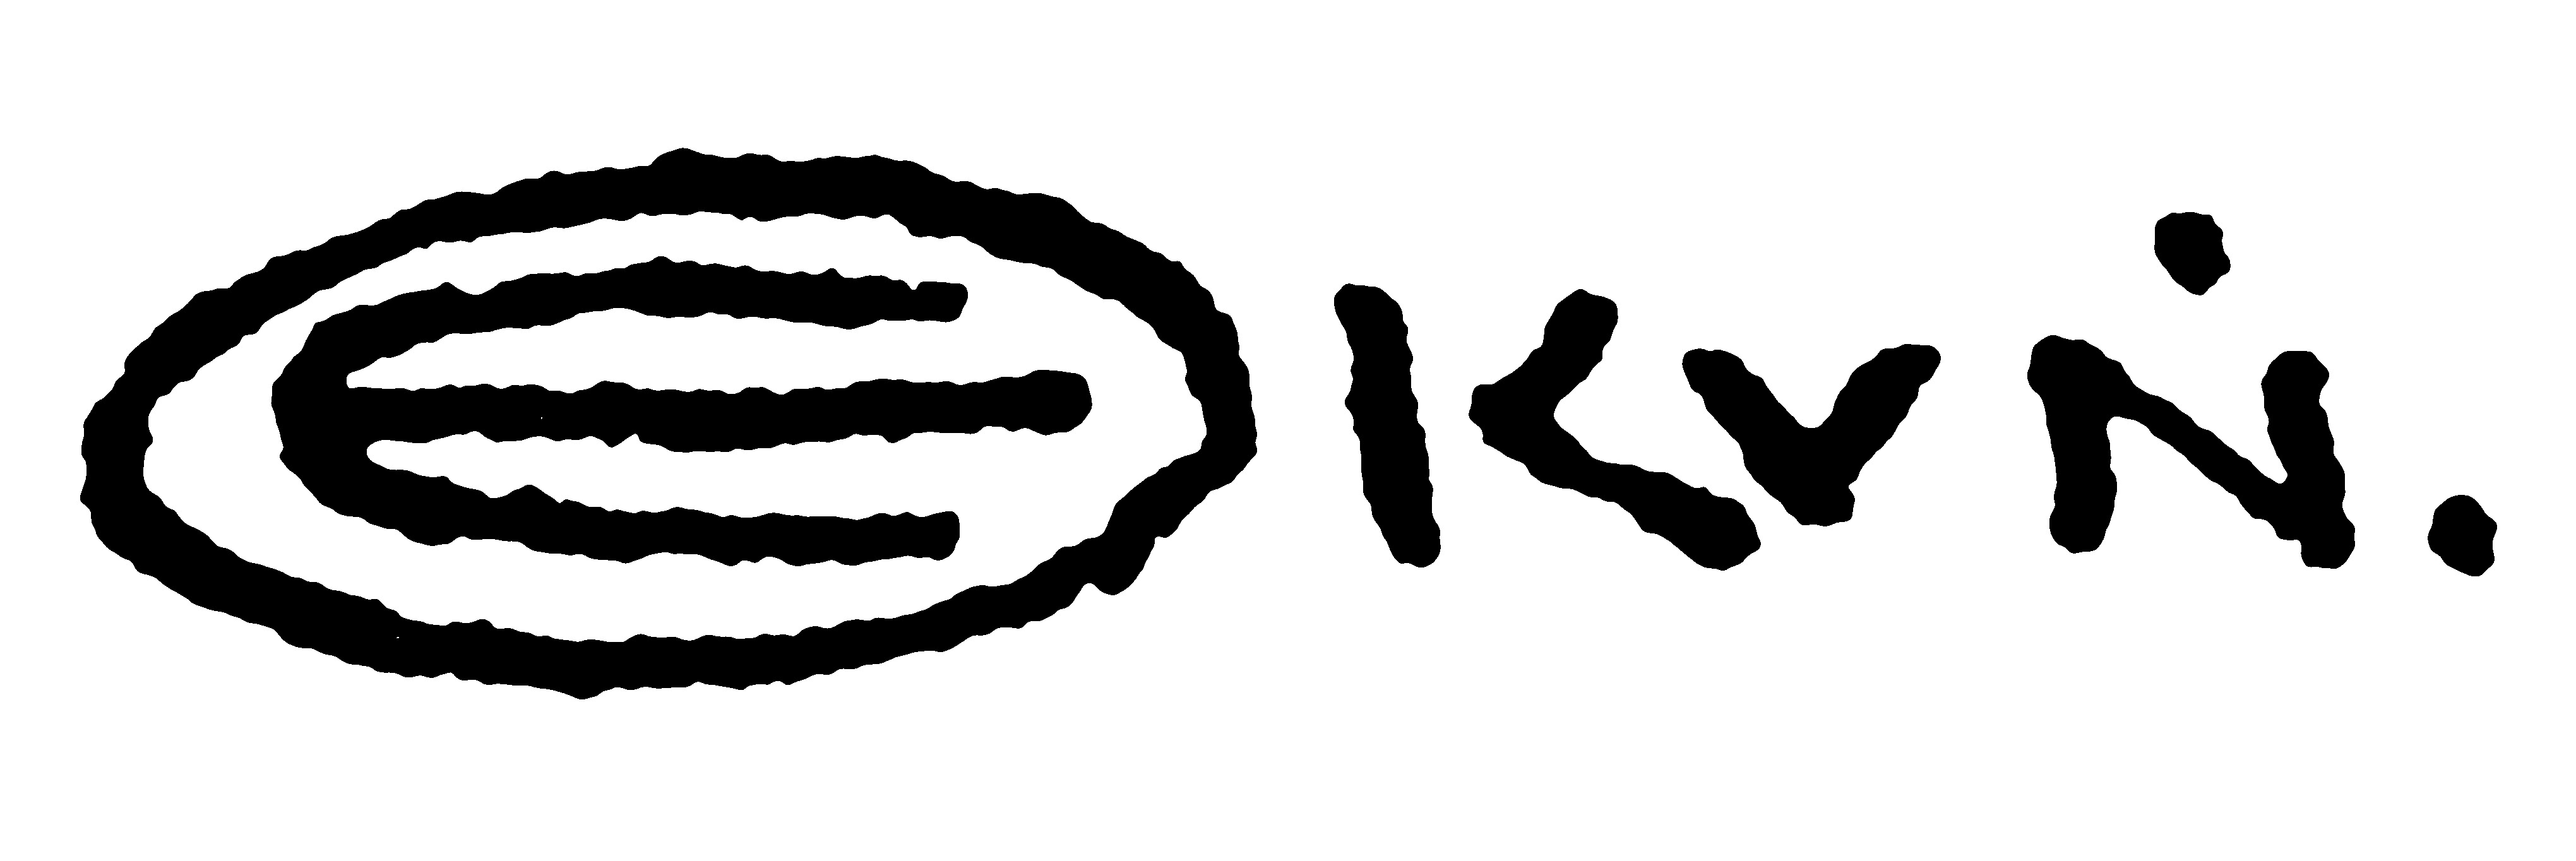
Signature of: edward okuń